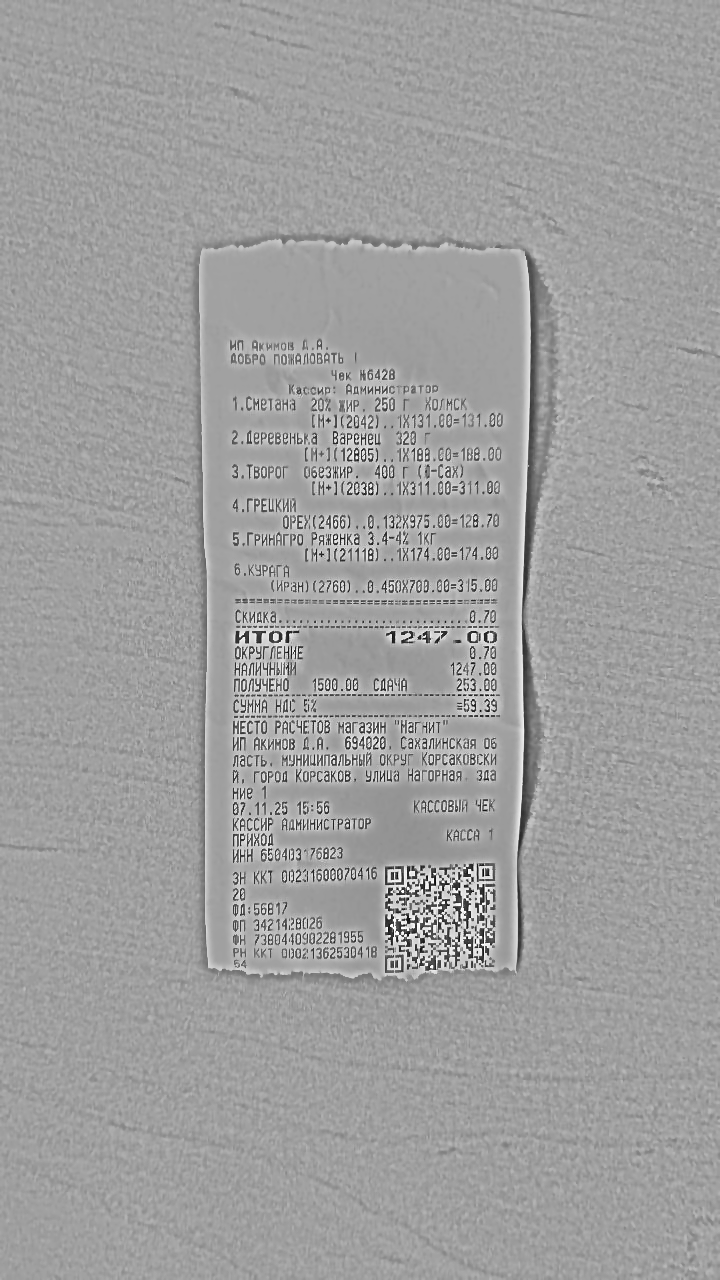
Продавец: ИП Акимов Д.А.
ИНН: 650403176823
Дата: 07.11.25
Товары: Сметана 20% ЖИР. 250 Г Холмск; Деревенька Варенец 320 Г; Творог обезжир. 400 Г (Ю-Сах); ГРЕЦКИЙ ОРЕХ; ГРИНАГРО Ряженка 3.4-4% 1КГ; КУРАГА
Количество: 1; 1; 1; 0.132; 1; 0.450
Цена: 131.00; 188.00; 311.00; 975.00; 174.00; 700.00
Сумма: 131.00; 188.00; 311.00; 128.70; 174.00; 315.00
Итого: 1247.00